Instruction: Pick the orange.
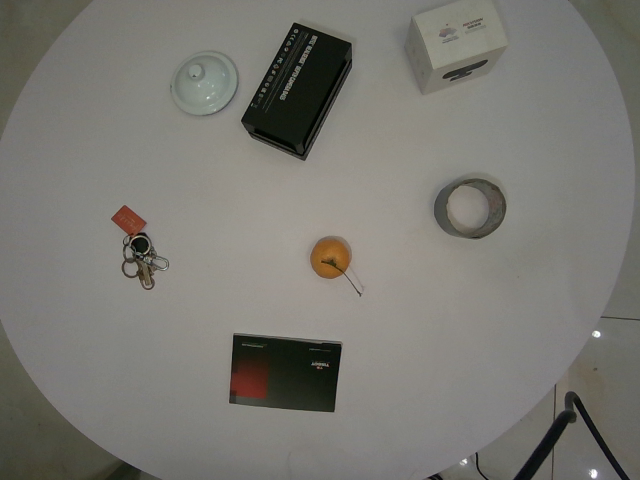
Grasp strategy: vertical